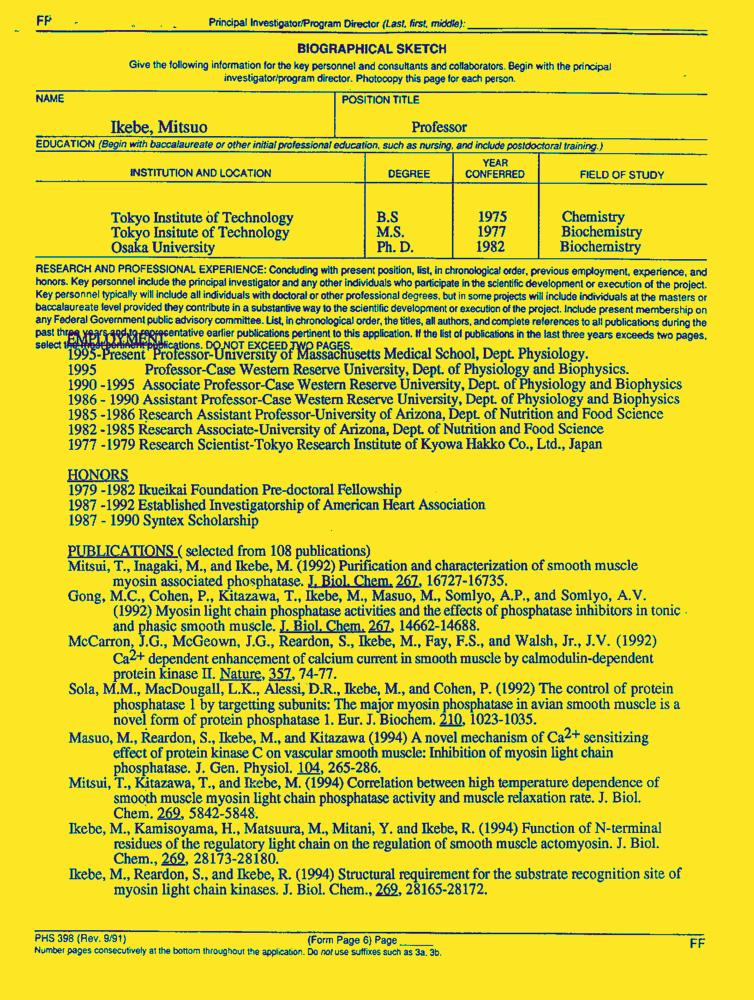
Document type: Resume-Doc